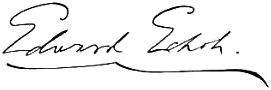
Signature of: edward echols